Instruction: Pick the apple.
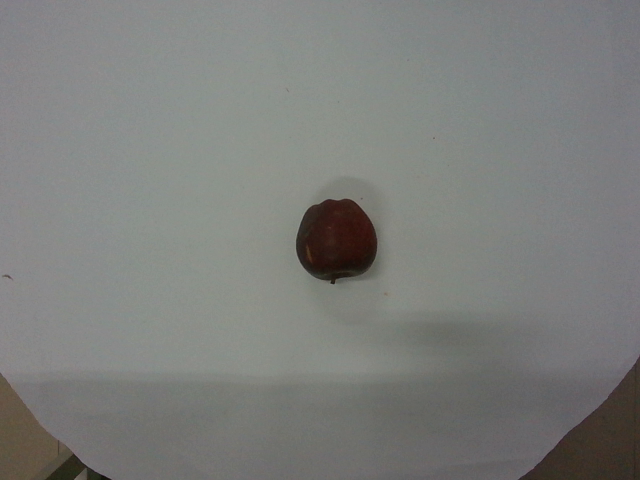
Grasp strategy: vertical